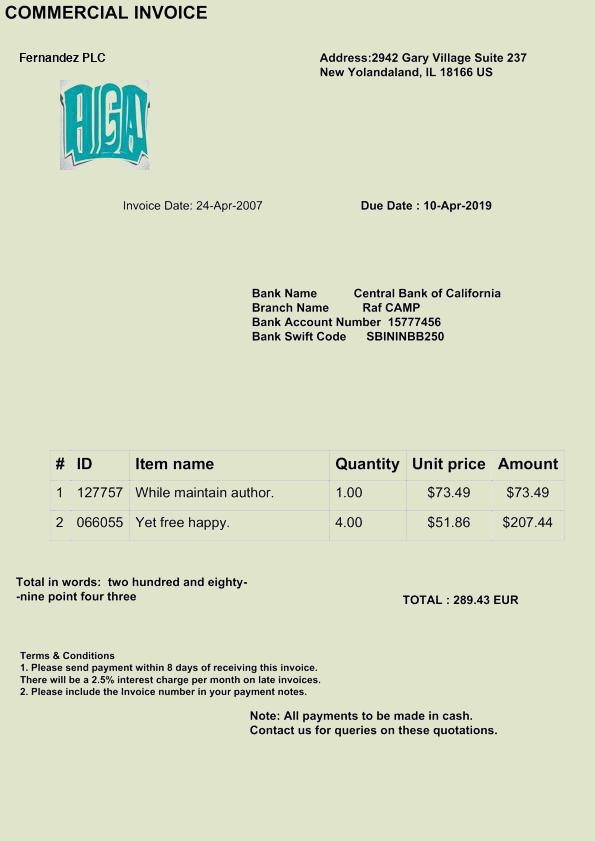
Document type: Invoice